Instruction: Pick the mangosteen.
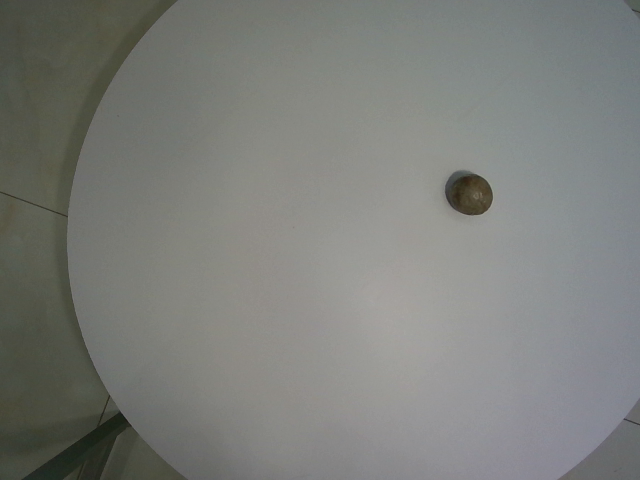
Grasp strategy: vertical